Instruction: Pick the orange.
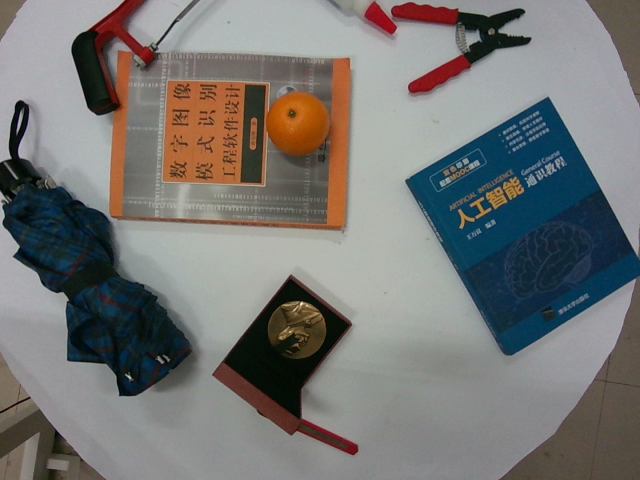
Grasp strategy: vertical